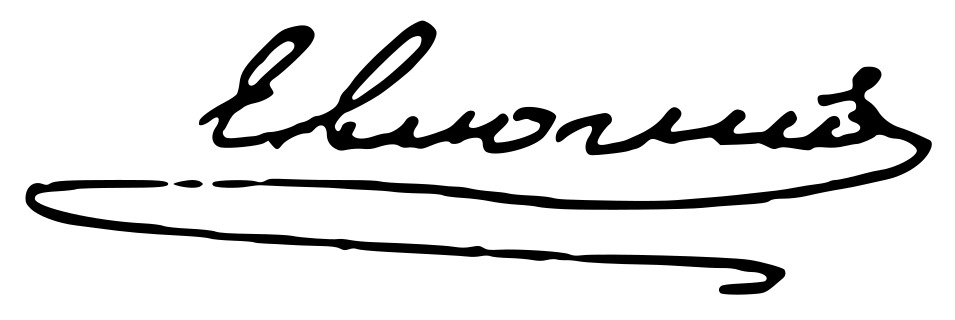
Signature of: eulogius